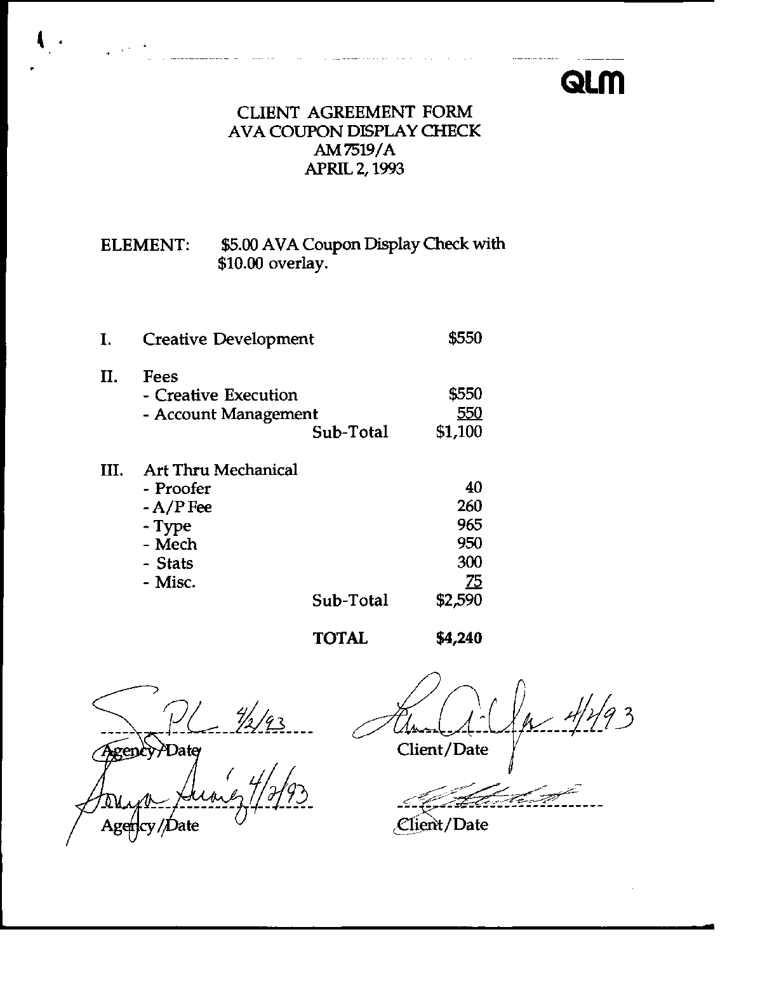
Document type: Invoice